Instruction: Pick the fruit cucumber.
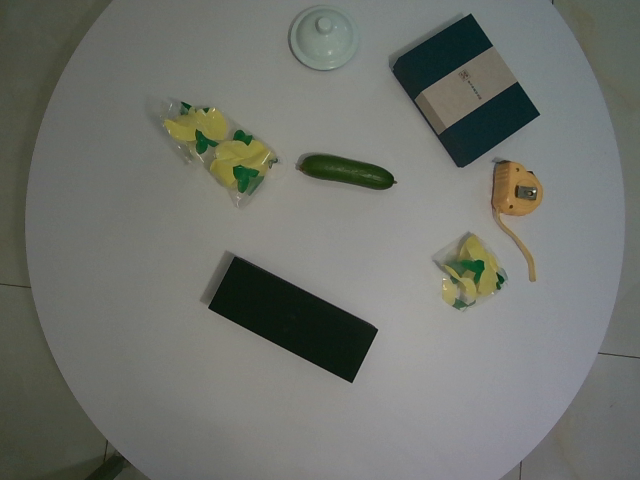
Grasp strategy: vertical